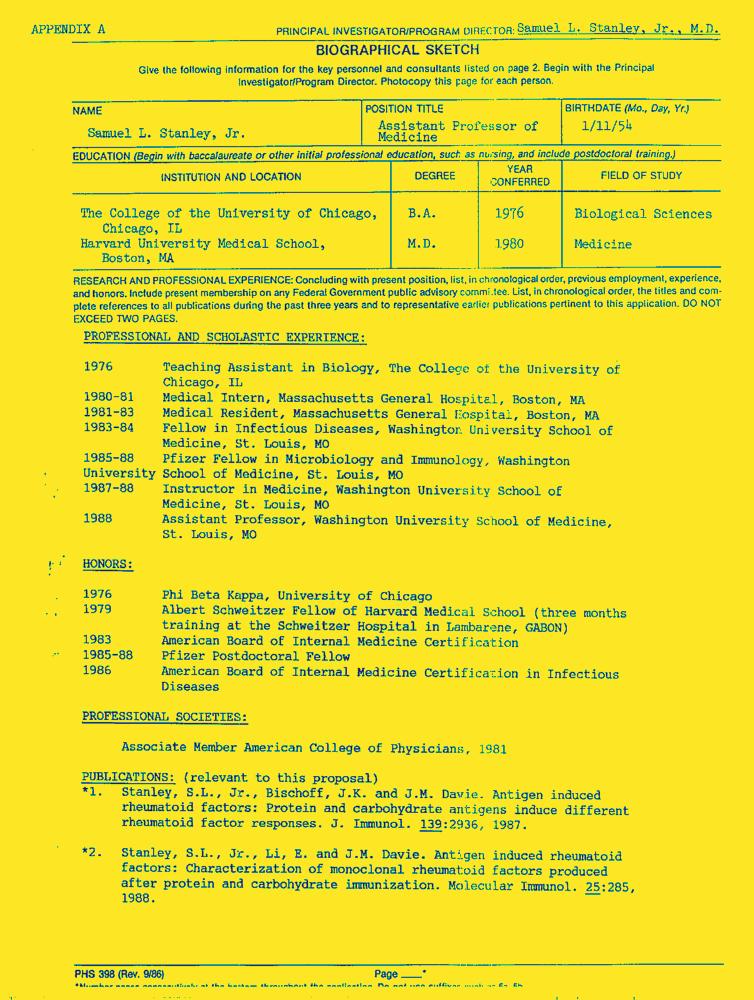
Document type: Resume-Doc